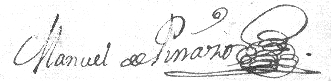
Signature of: manuel de pinazo